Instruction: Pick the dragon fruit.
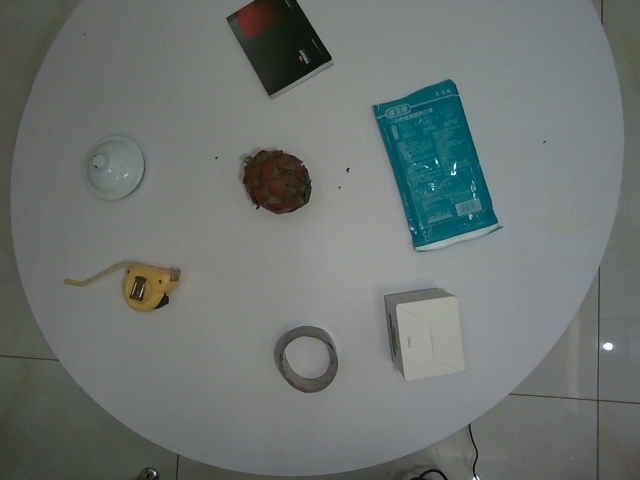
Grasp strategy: vertical